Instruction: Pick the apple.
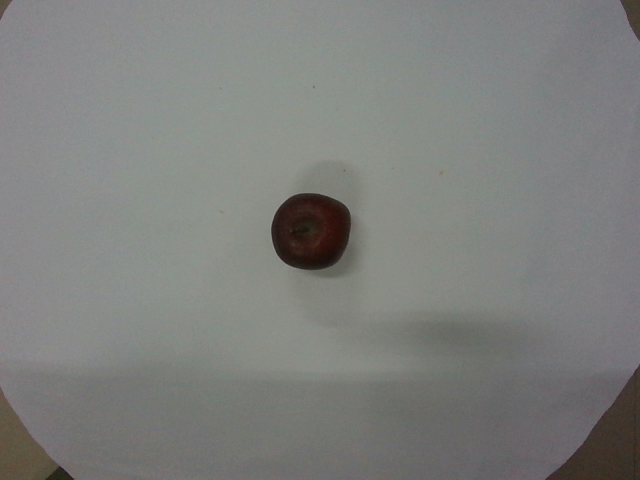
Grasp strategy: vertical